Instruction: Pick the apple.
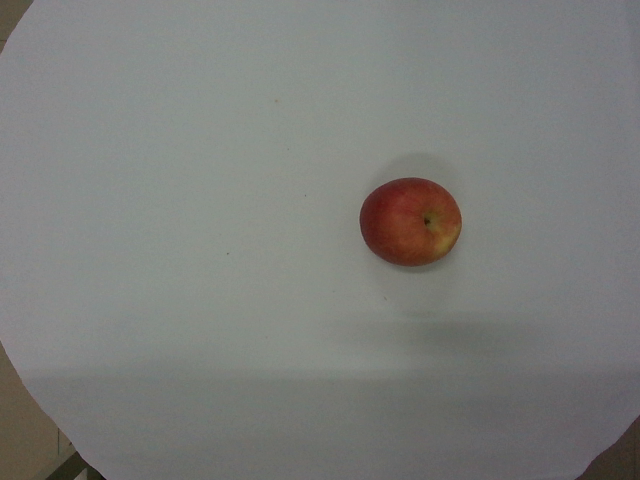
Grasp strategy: vertical